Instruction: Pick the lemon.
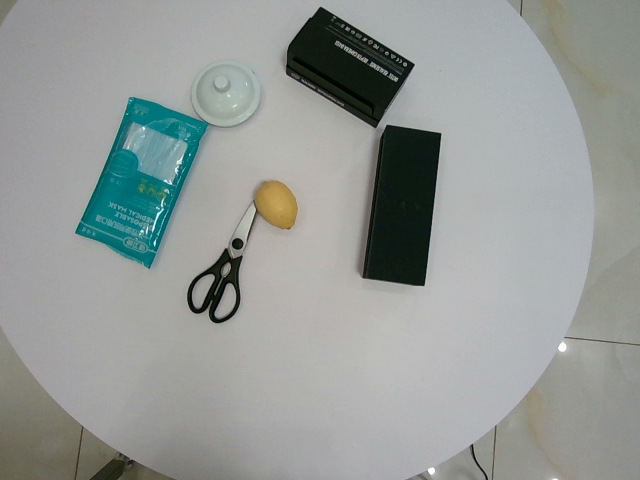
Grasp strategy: vertical